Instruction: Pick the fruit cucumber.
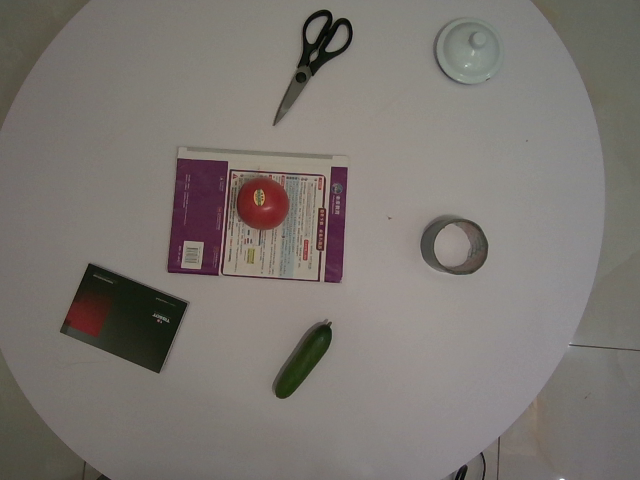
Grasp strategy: vertical